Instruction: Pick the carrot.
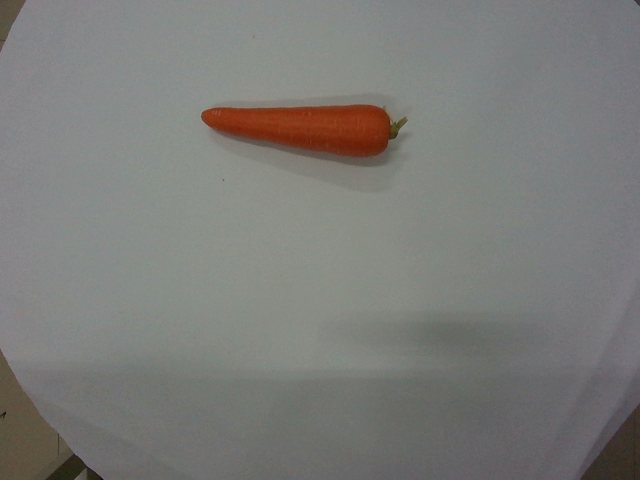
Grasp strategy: vertical